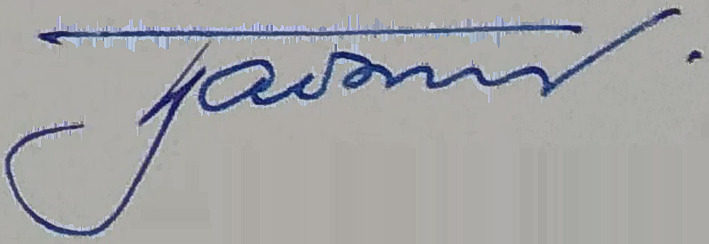
Signature of: volodymyr zabolotnyi